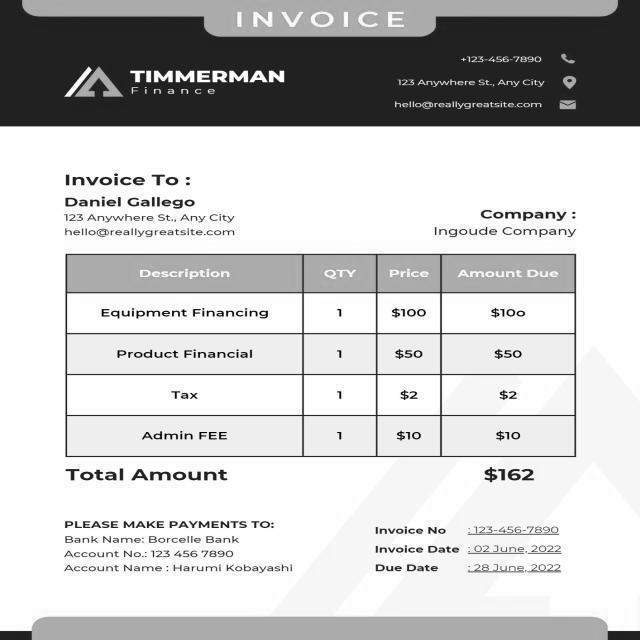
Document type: Invoice